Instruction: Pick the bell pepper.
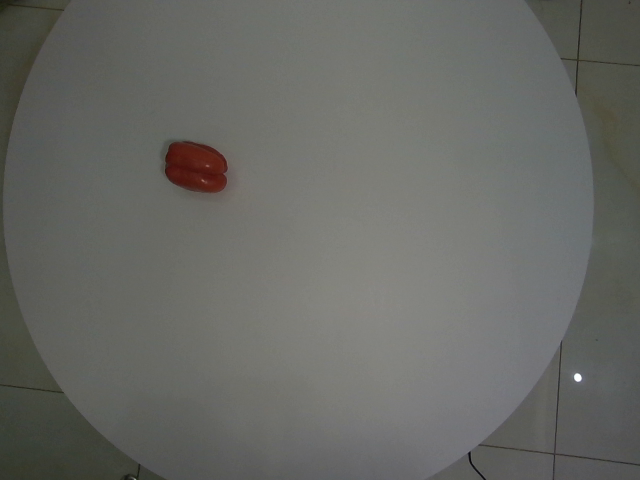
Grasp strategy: vertical